Can you pull out the amount in words, numerical amount, payee's name, date of the cheque, and the bank's name from the image?
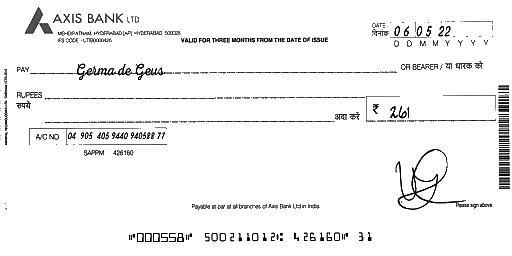
amt_in_words:
amt_in_figures: 261
payee_name: Germa de Geus
bank_name: AXIS BANK
cheque_date: 06/05/22